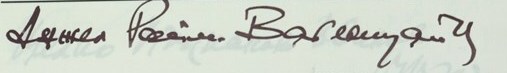
Signature of: angel wagenstein